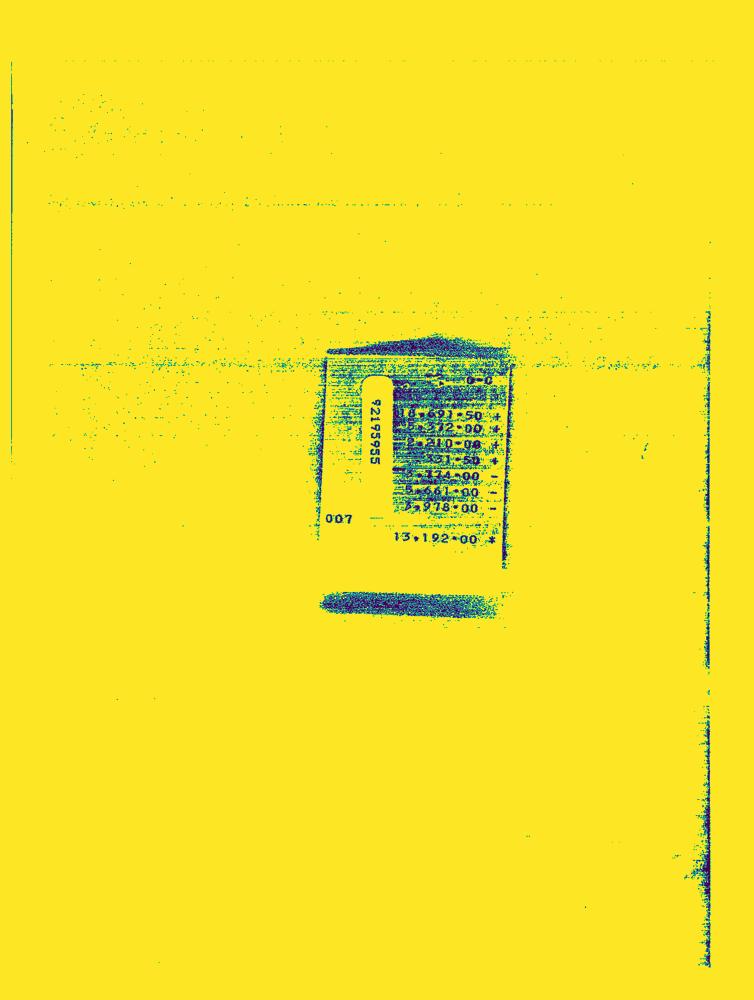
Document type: Invoice-Doc